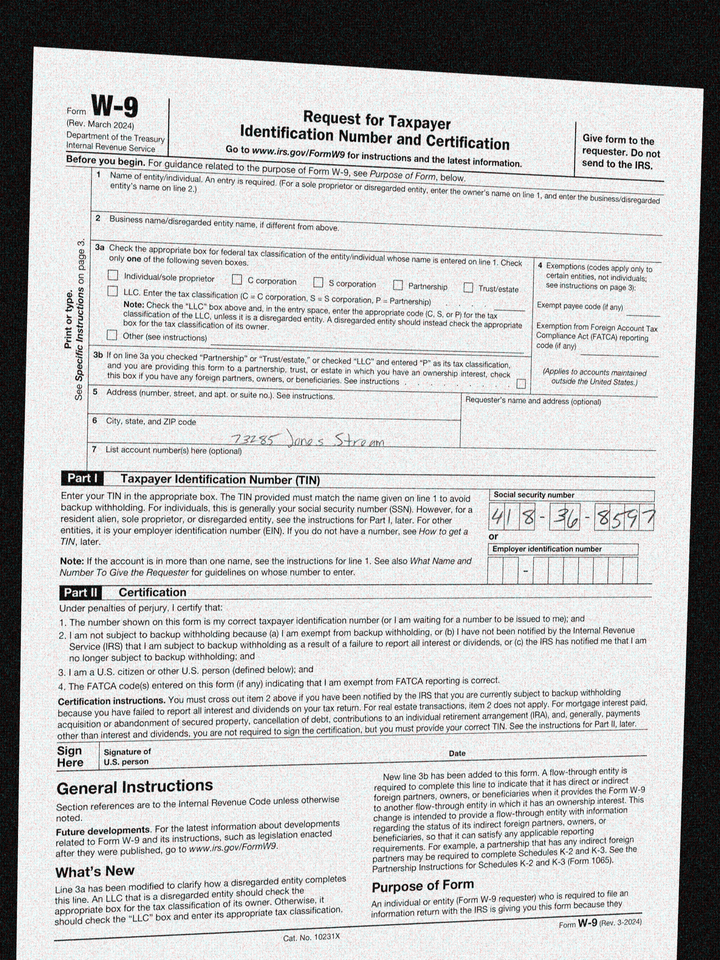
adr1: 73285 Jones Stream
cbx: no
ssn: 418368597